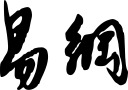
Signature of: yi gang